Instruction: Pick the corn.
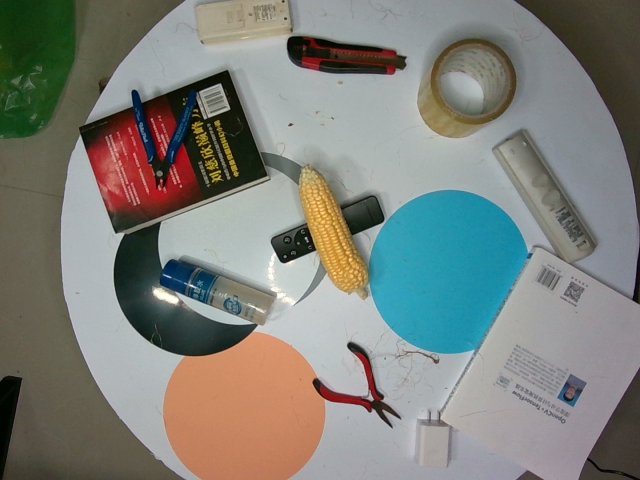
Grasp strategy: vertical